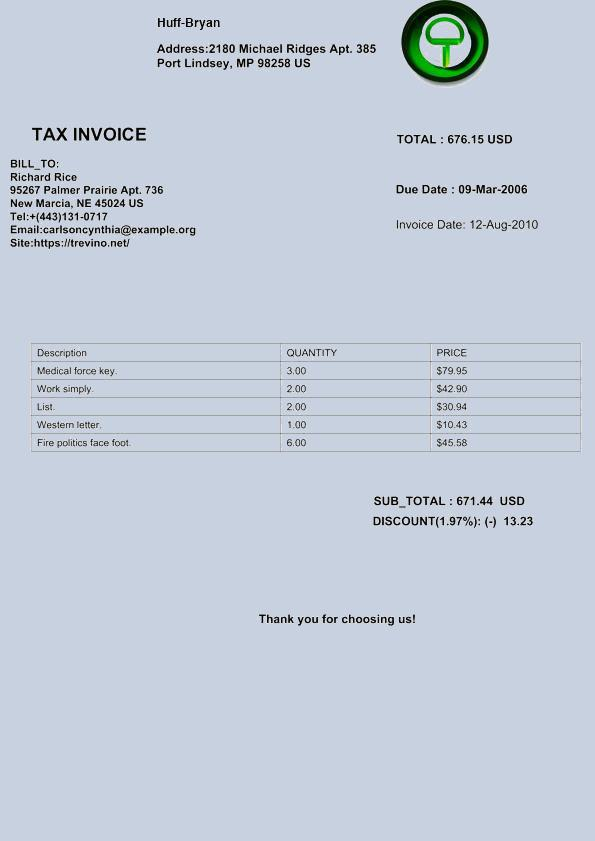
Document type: Invoice